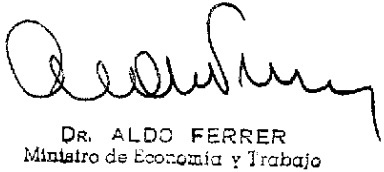
Signature of: aldo ferrer